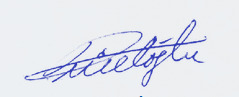
Signature of: doğan cüceloğlu